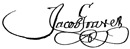
Signature of: jacob graver